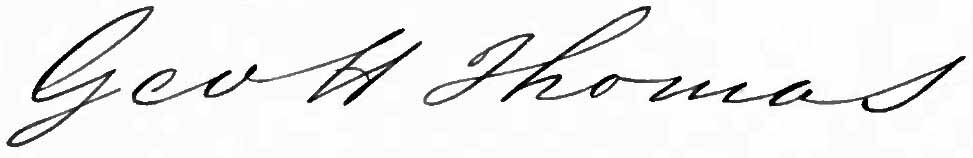
Signature of: george henry thomas